Question: How does the patient history play a role?
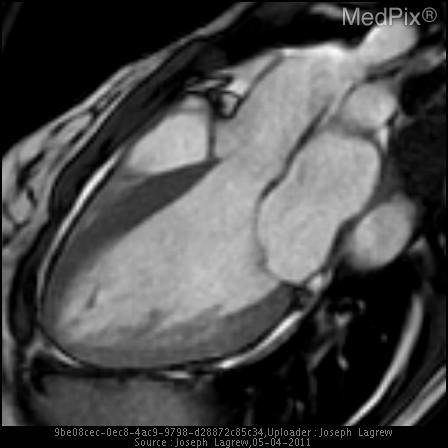
Answer: The patient's history of A 38 year old female presented to clinic with symptoms of new onset fatigue and dyspnea on exertion. The patient’s family history was significant for a brother with known history of cardiomyopathy and sudden cardiac death of the patient’s mother in her 40s. is key in understanding the case.